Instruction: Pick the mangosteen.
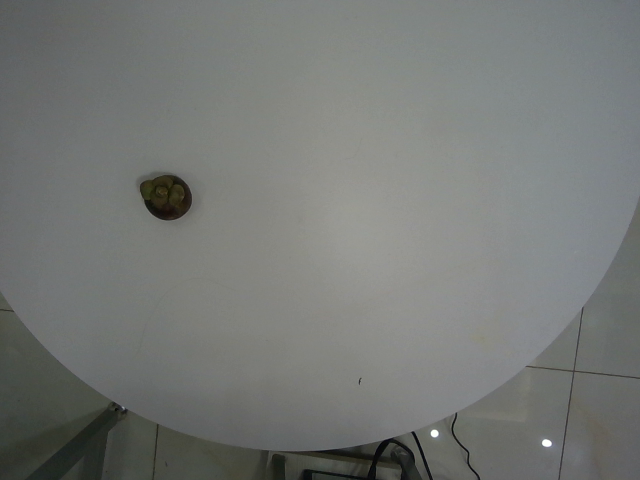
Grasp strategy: vertical